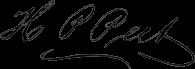
Signature of: harvey prindle peet